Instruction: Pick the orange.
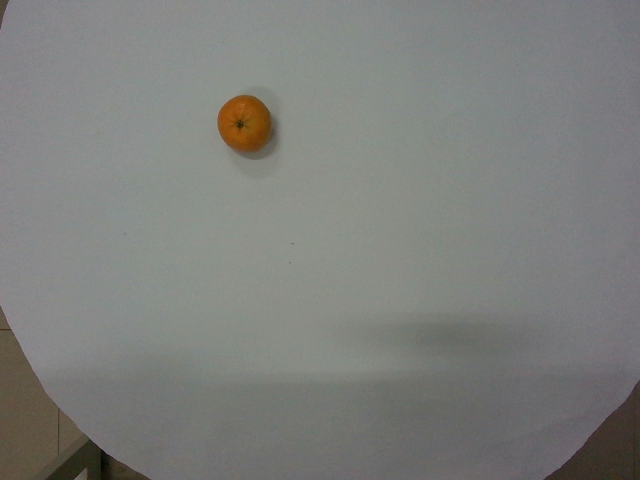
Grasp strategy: vertical